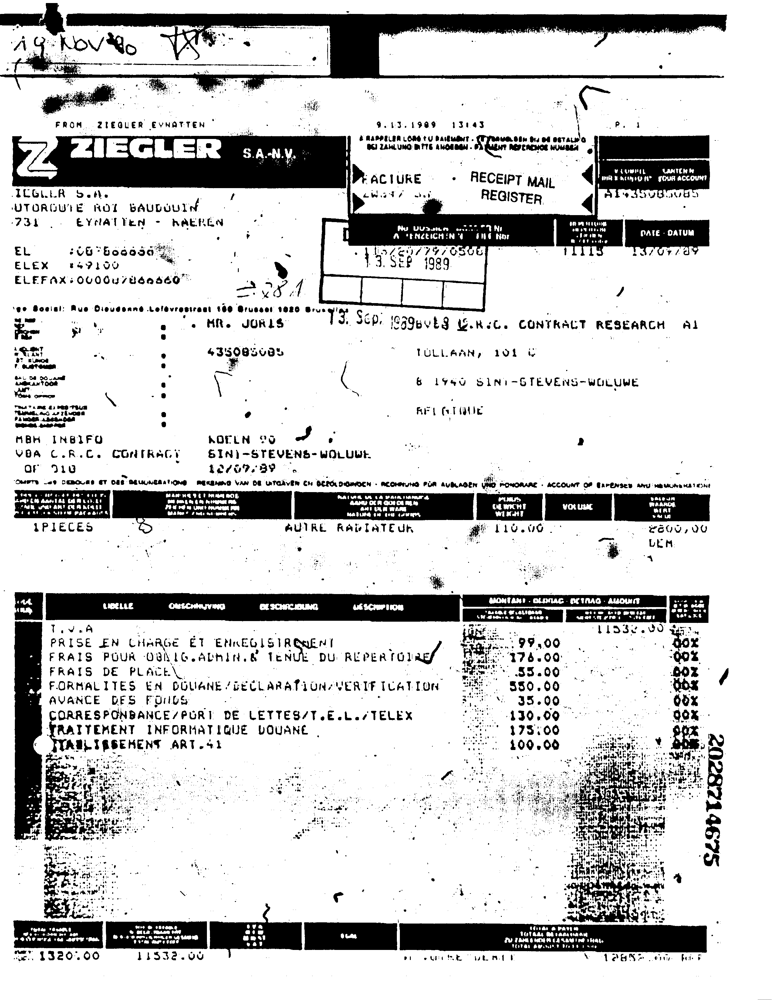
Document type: Invoice